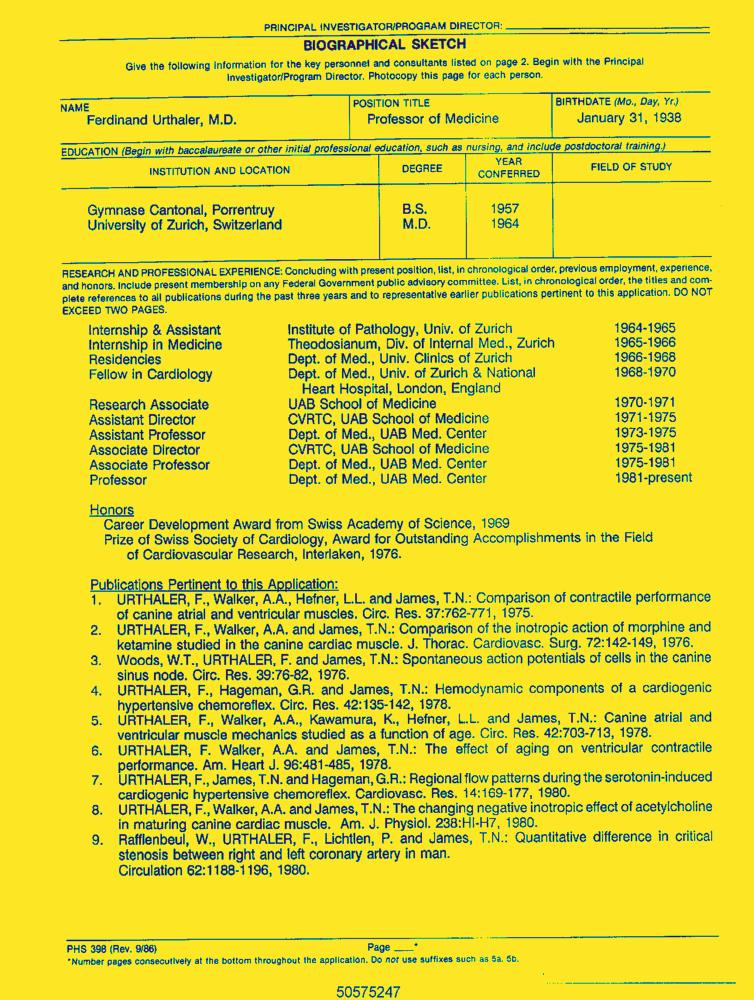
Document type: Resume-Doc